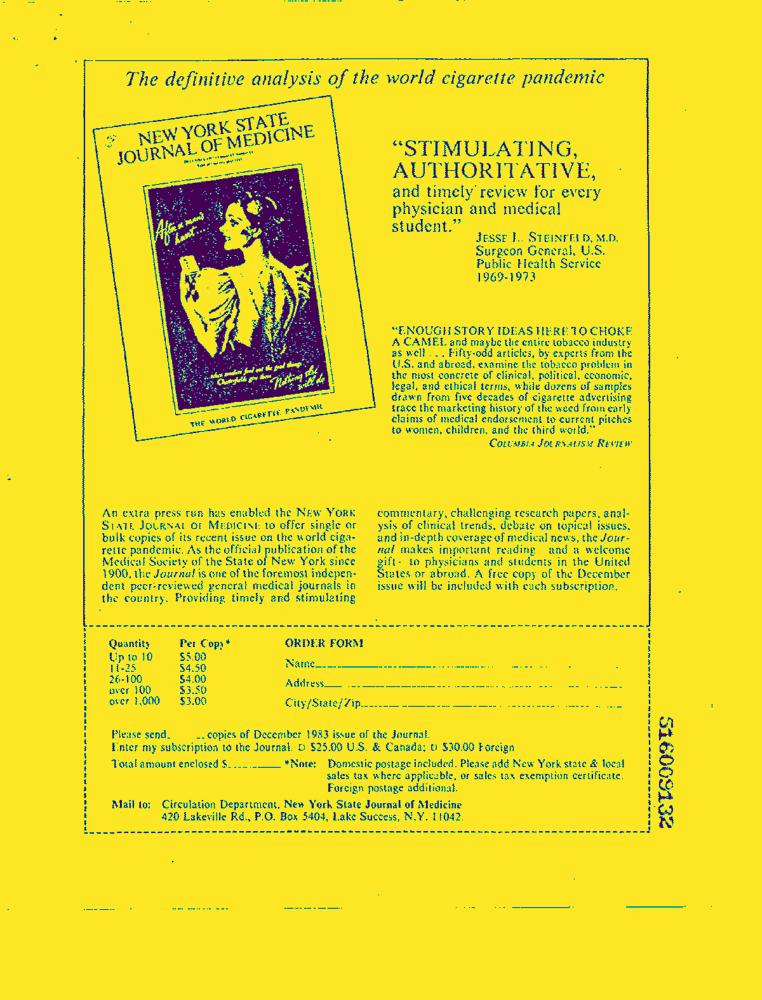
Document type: AD